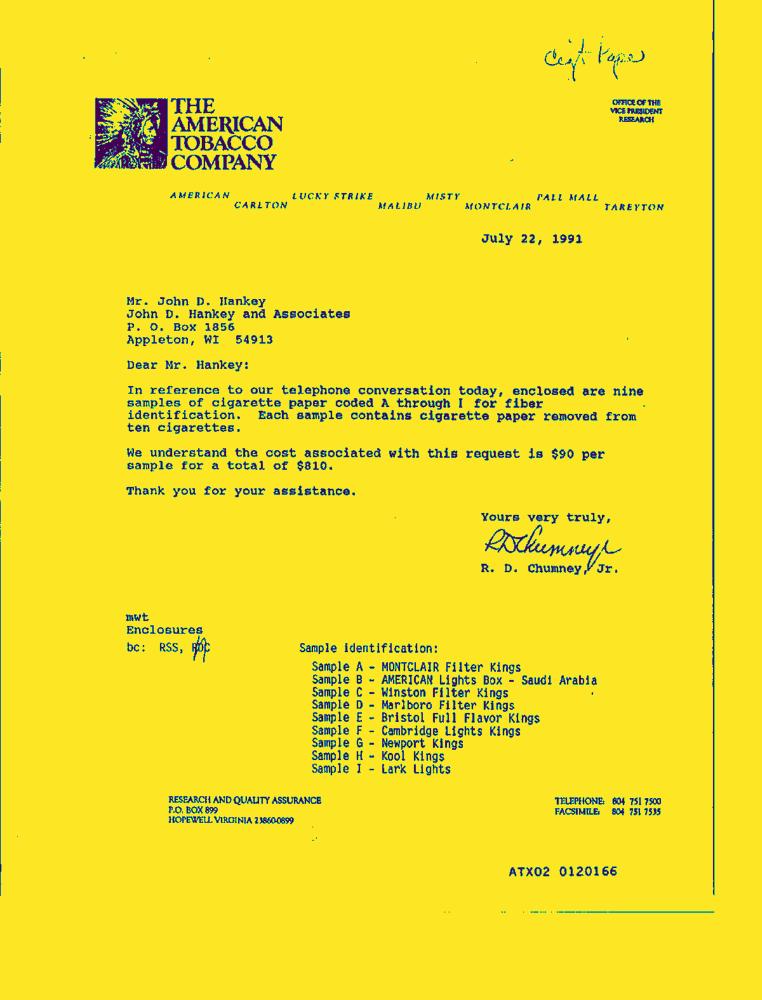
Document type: Letter-Doc